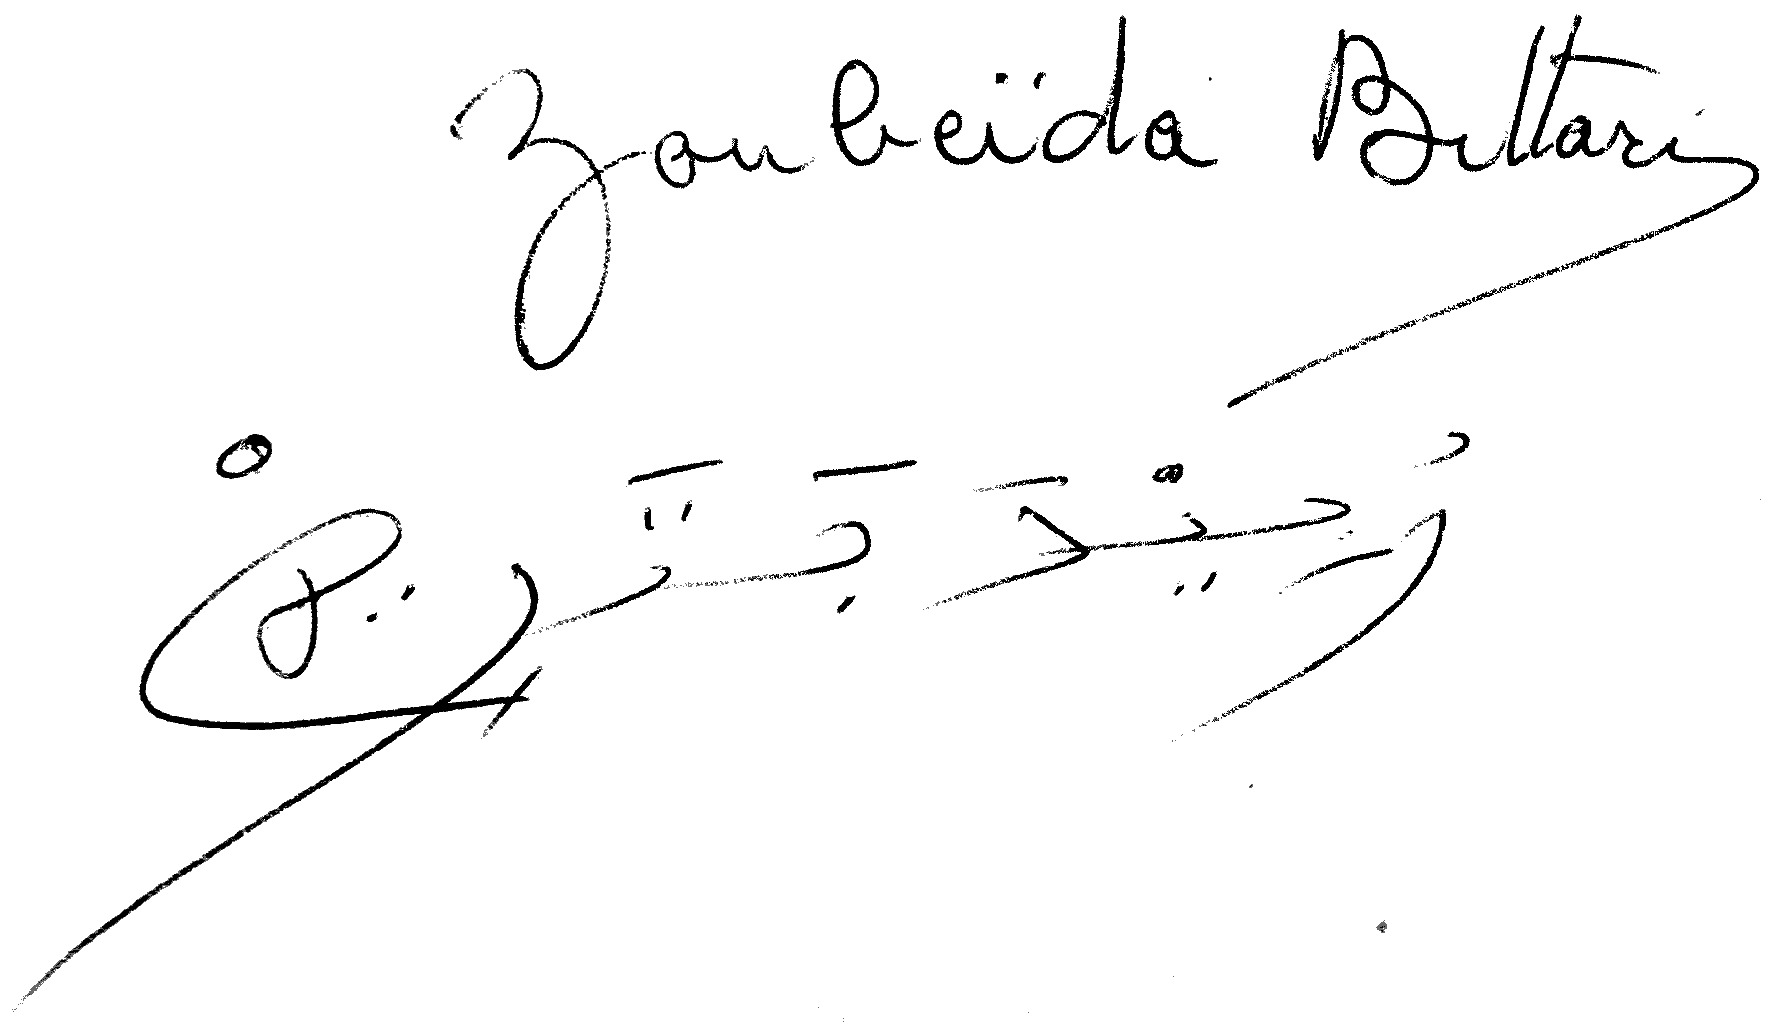
Signature of: zoubeida bittari